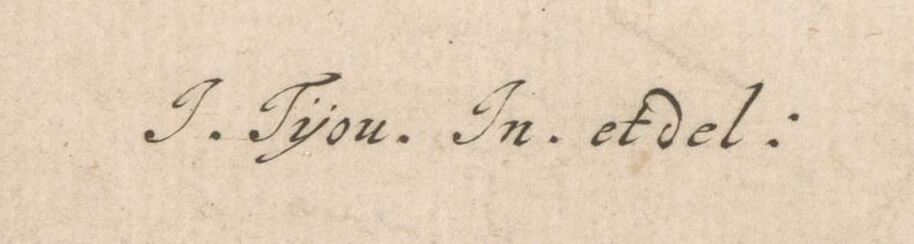
Signature of: jean tijou